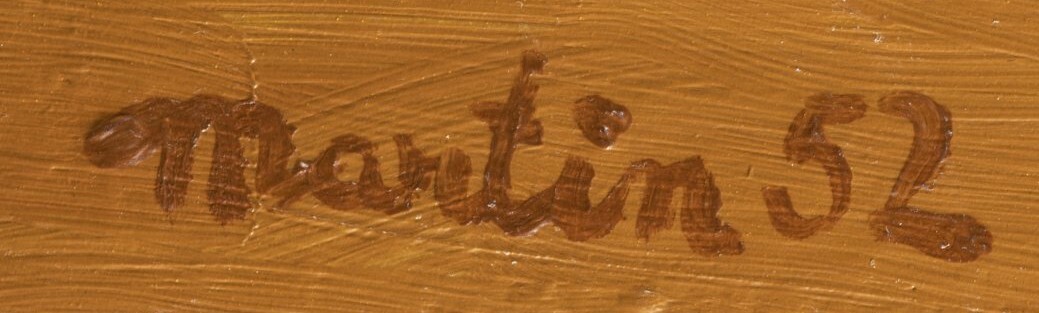
Signature of: jiří martin